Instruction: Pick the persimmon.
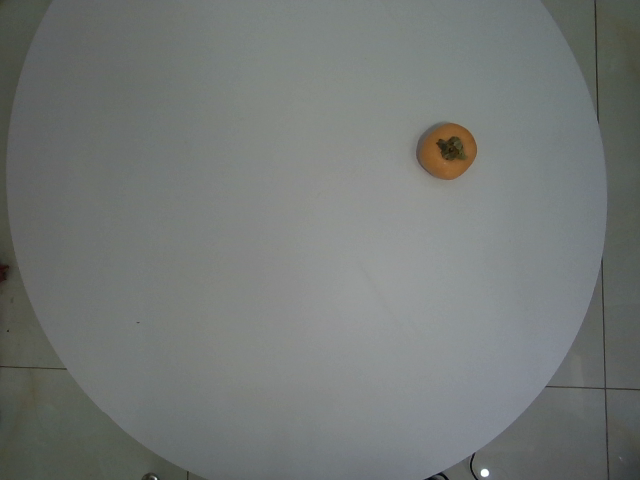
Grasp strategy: vertical